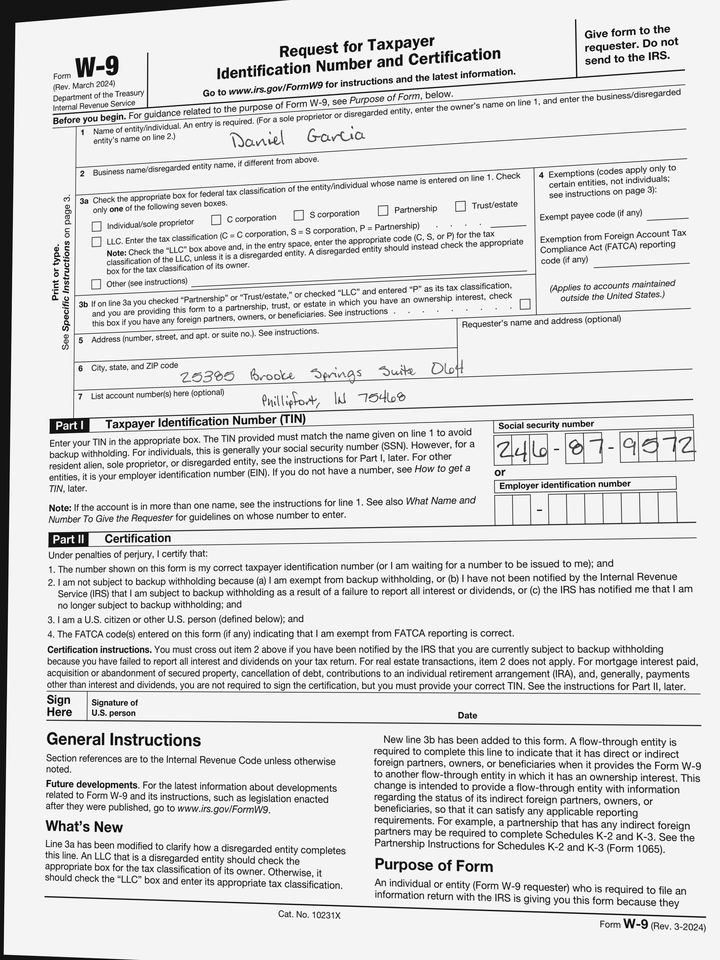
adr1: 25385 Brooke Springs Suite 064
adr2: Phillipfort, IN 75468
cbx: no
ssn: 246879572
enm: Daniel Garcia